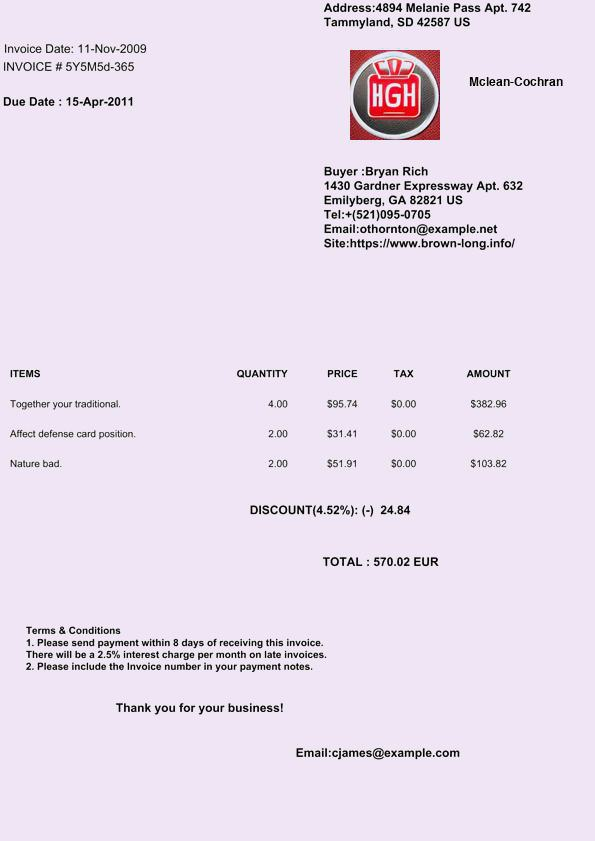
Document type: Invoice